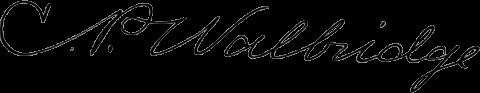
Signature of: cyrus walbridge